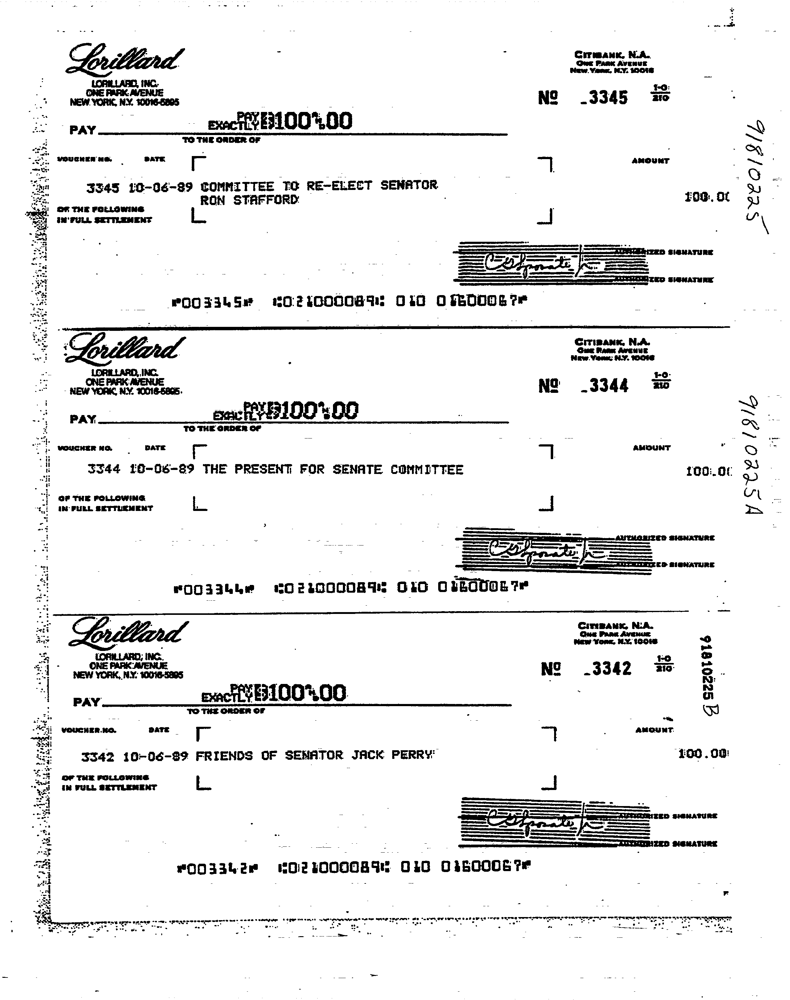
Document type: Invoice